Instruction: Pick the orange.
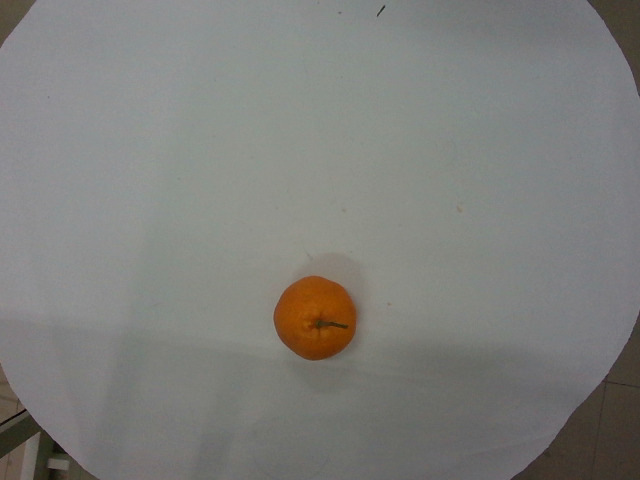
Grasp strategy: vertical